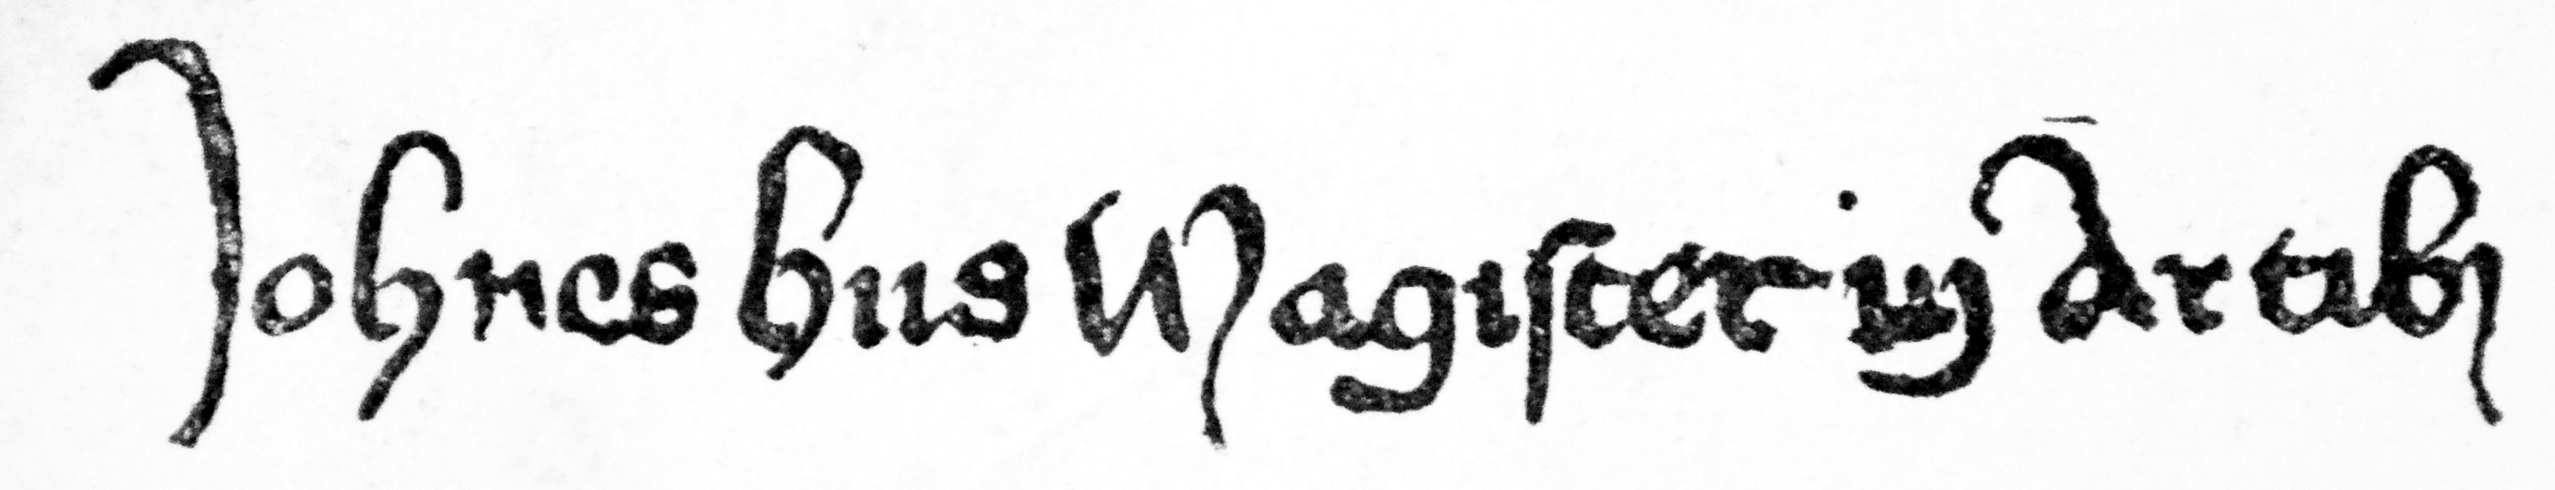
Signature of: jan hus